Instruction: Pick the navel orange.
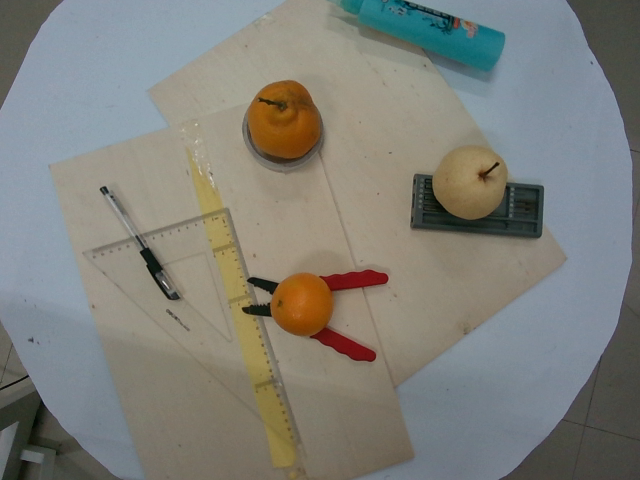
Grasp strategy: vertical